Question: What is the assessed value of the property as noted in the document?
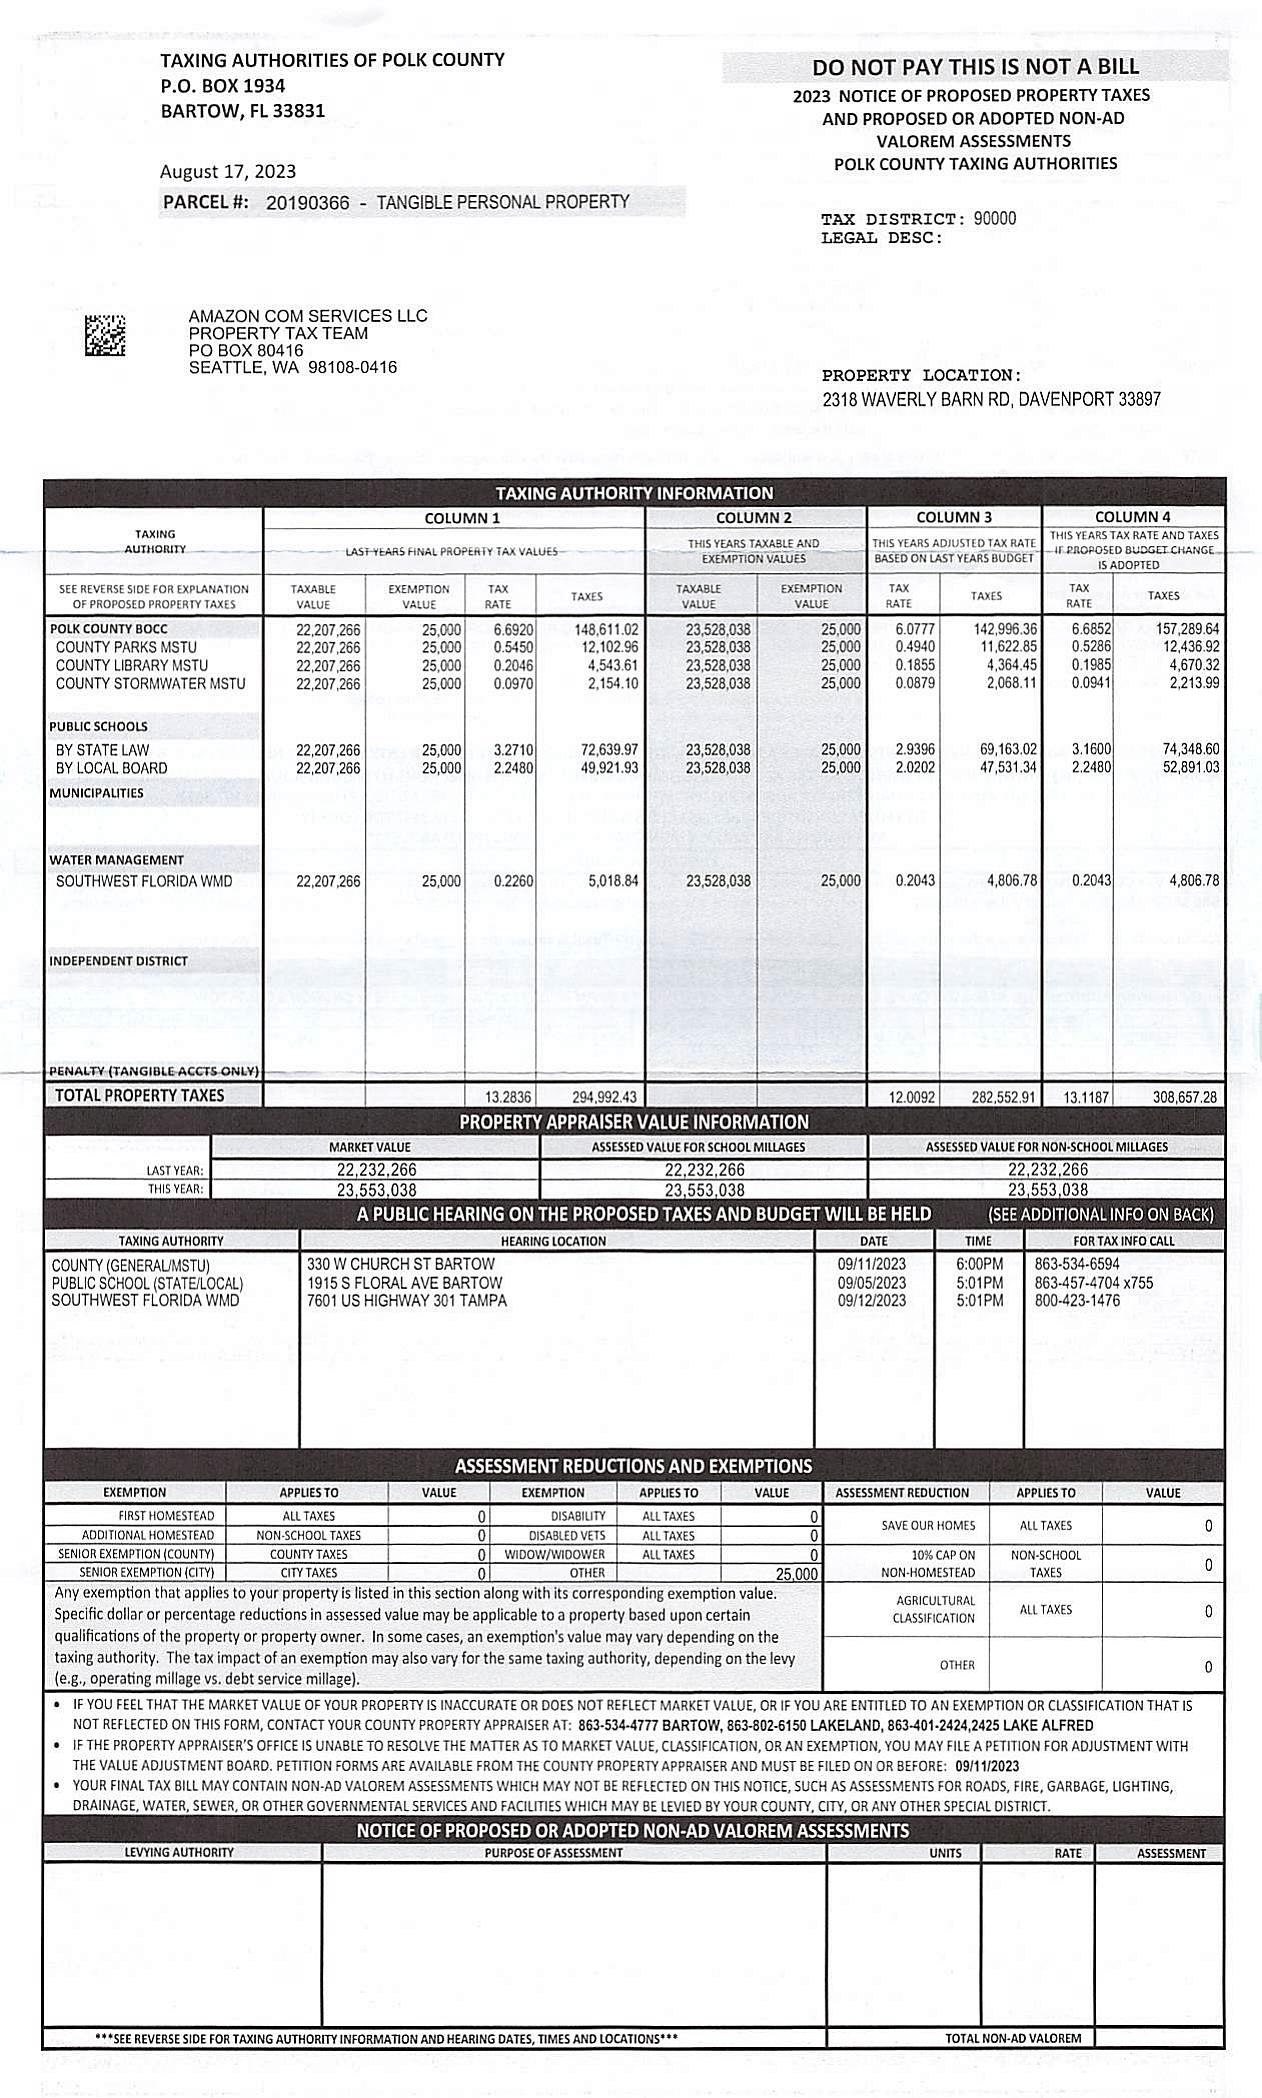
Answer: "23,553,038"